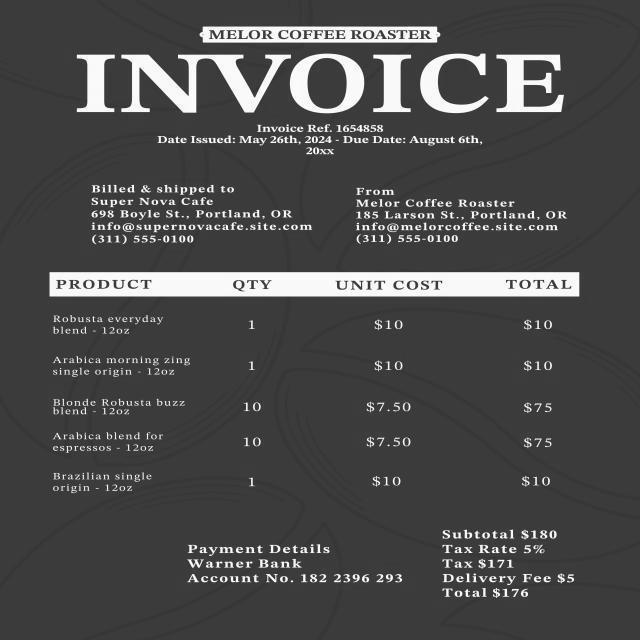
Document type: Invoice